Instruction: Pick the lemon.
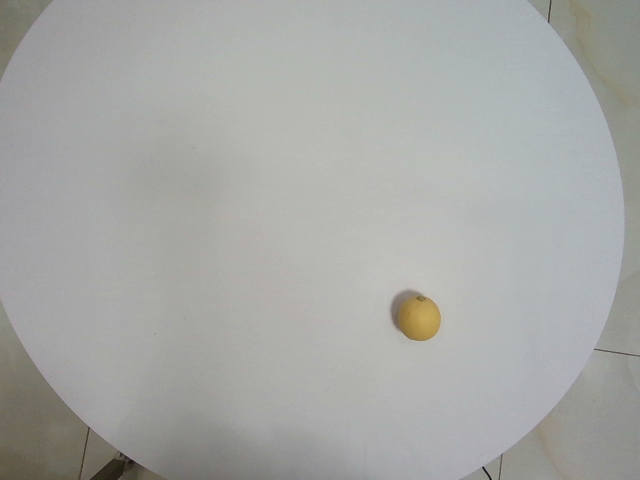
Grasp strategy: vertical